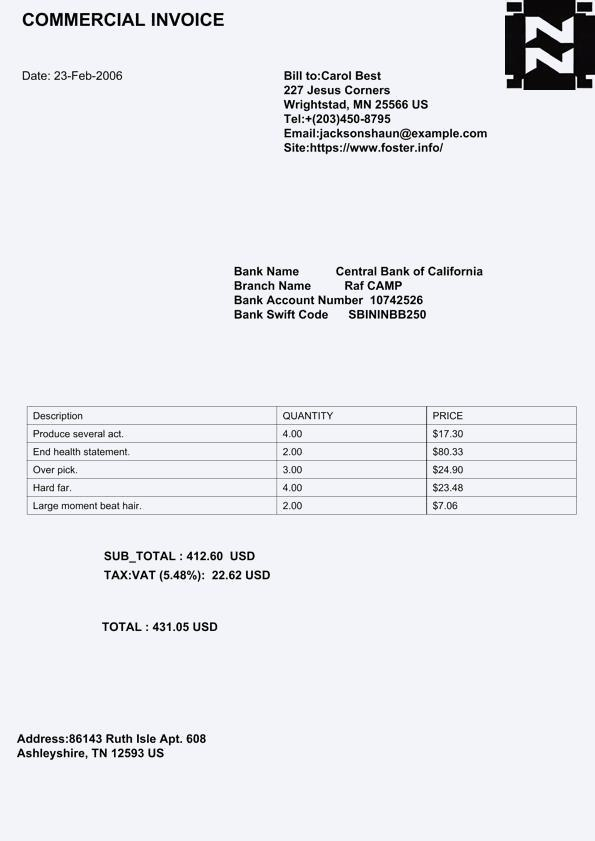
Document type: Invoice